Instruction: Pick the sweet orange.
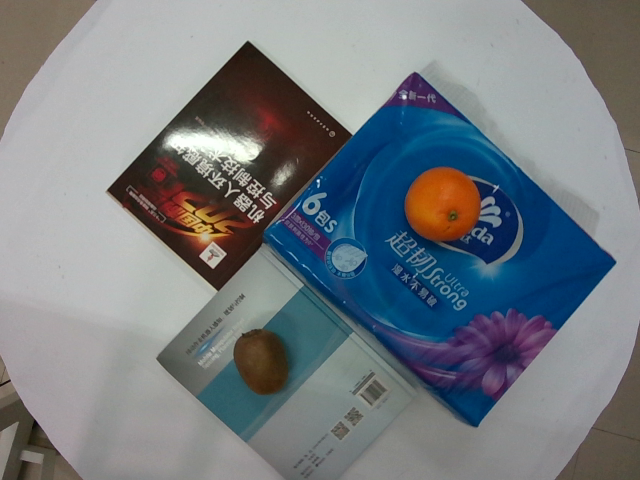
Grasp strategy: vertical